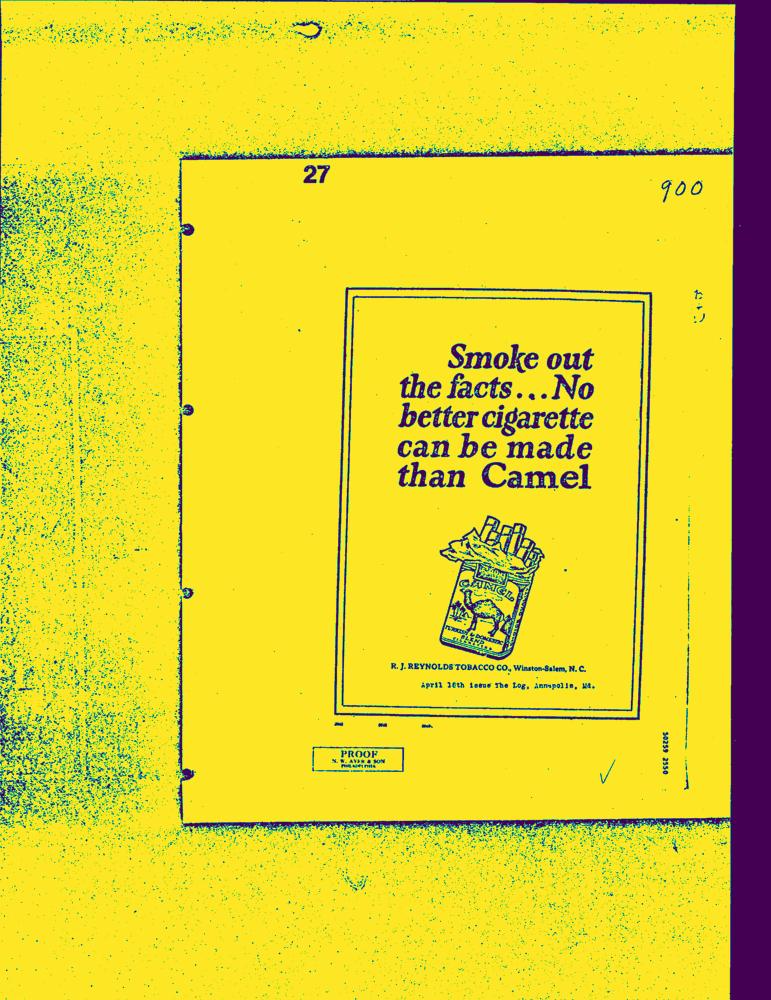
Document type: AD